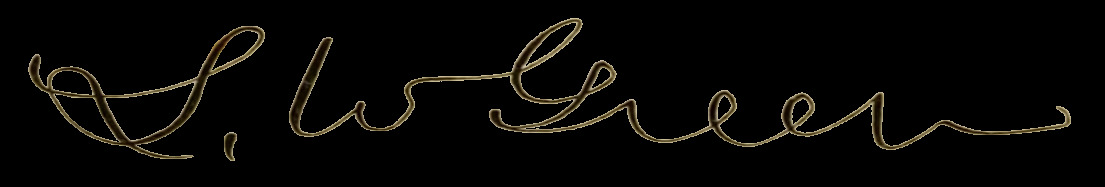
Signature of: lewis w green